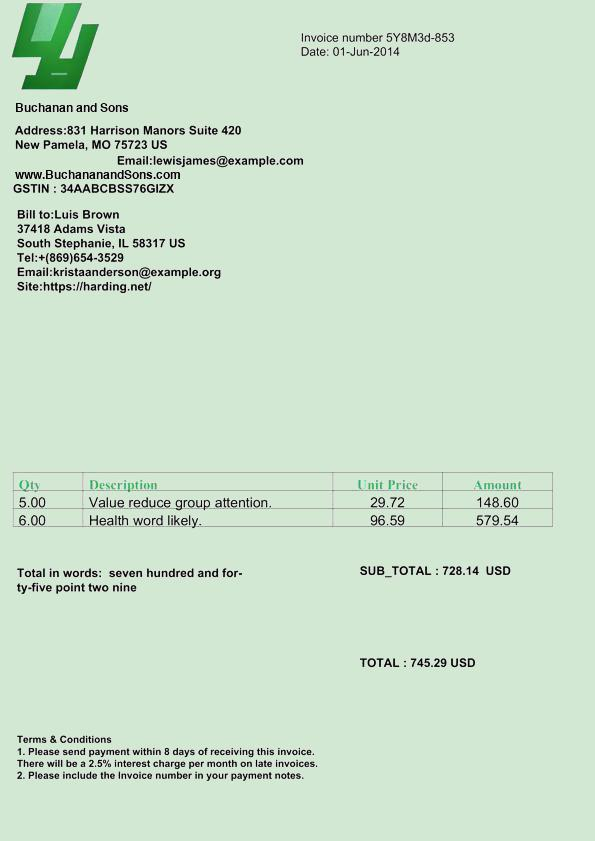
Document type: Invoice